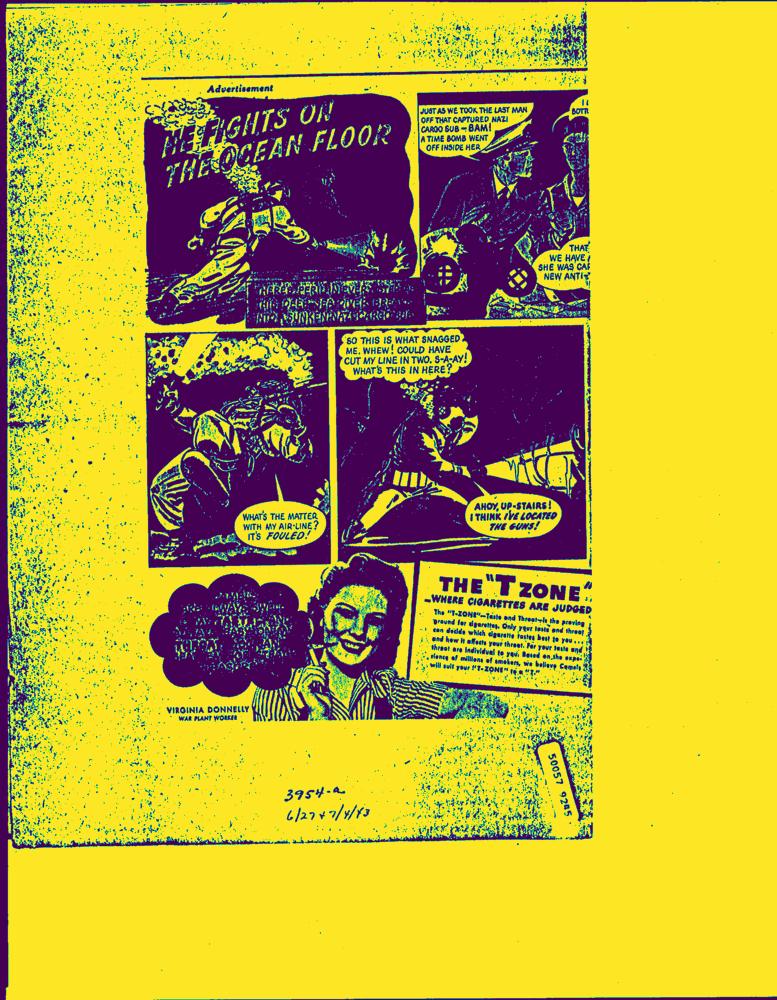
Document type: AD